Question: What could the diagnosis suggest?
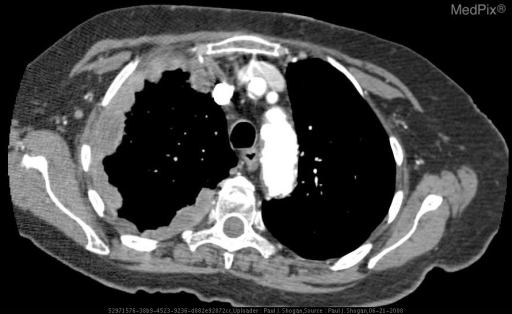
Answer: The possible diagnosis includes Metastatic Adenocarcinoma:
Lung
Breast
Ovarian
Stomach
Kidney
Malignant Mesothelioma
Mesothelial Hyperplasia.